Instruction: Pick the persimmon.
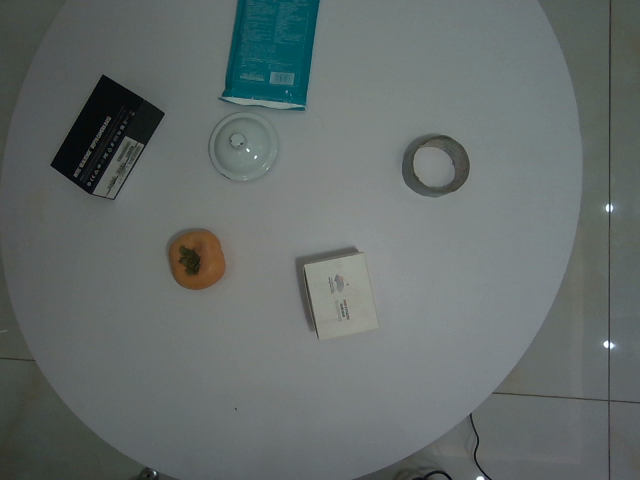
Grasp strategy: vertical